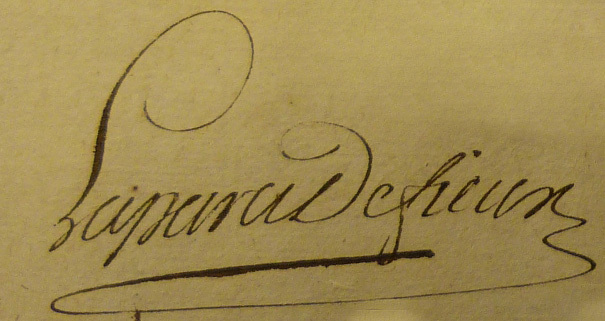
Signature of: louis laparra de fieux